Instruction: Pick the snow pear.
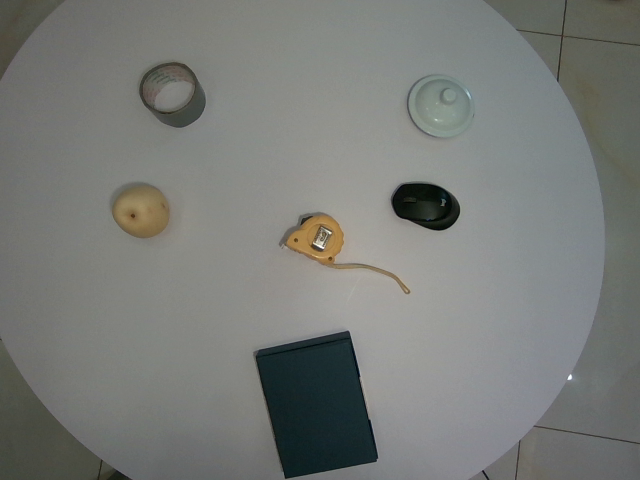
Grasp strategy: vertical